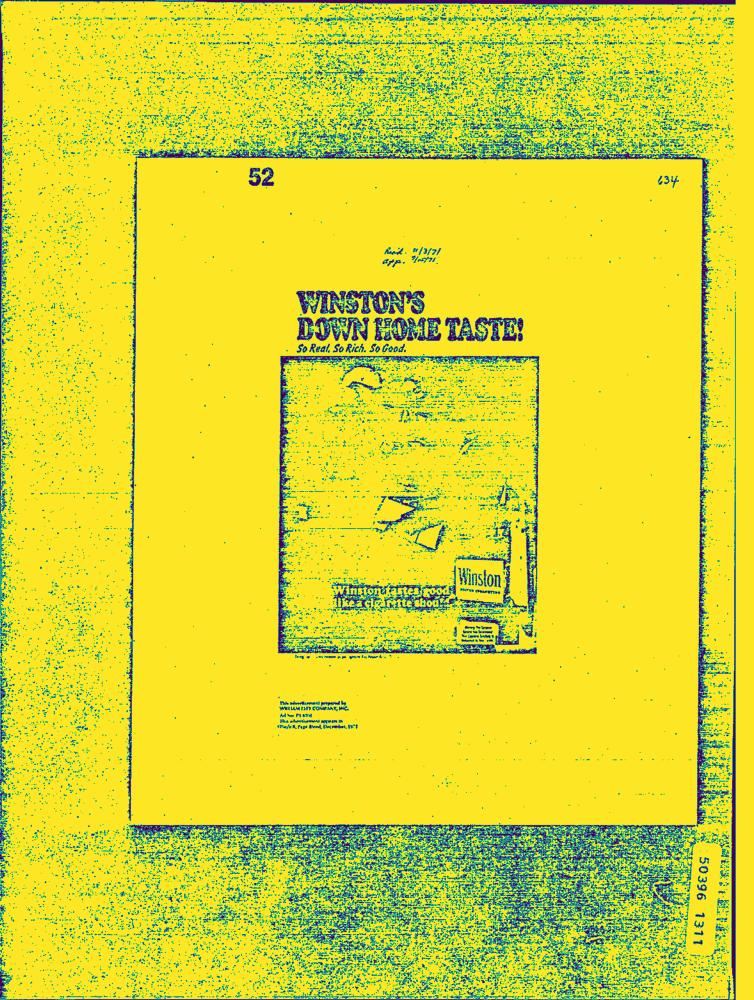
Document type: AD